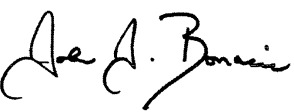
Signature of: john bonacic